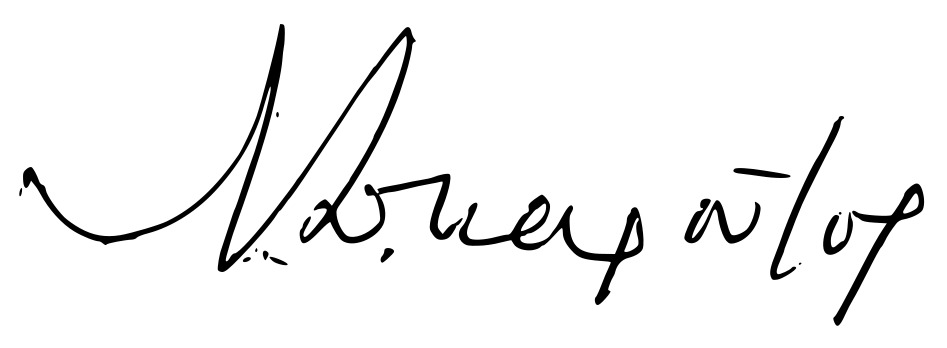
Signature of: nikos karouzos